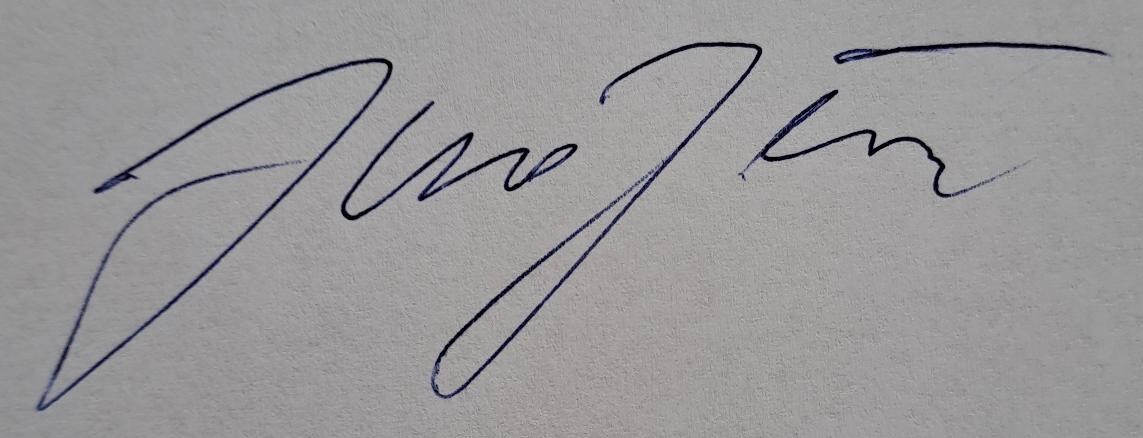
Signature of: jiri jun